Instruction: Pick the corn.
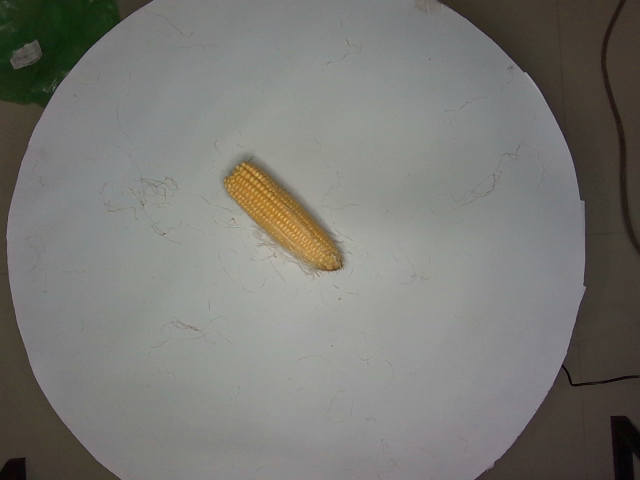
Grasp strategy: vertical